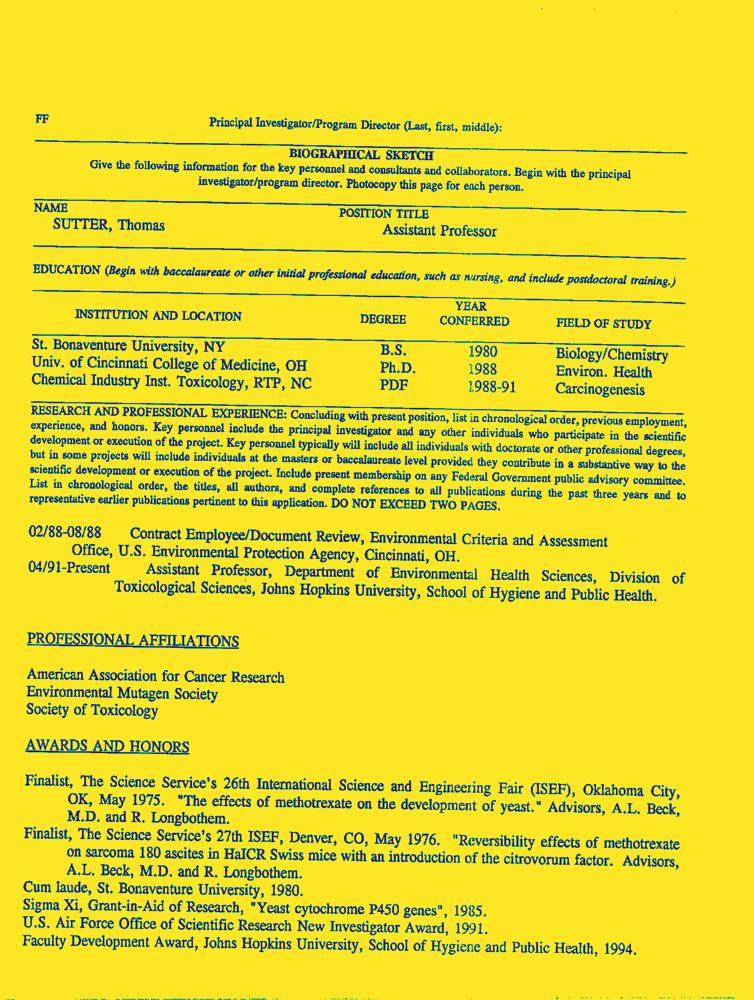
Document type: Resume-Doc